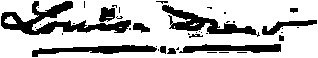
Signature of: louisa lane drew